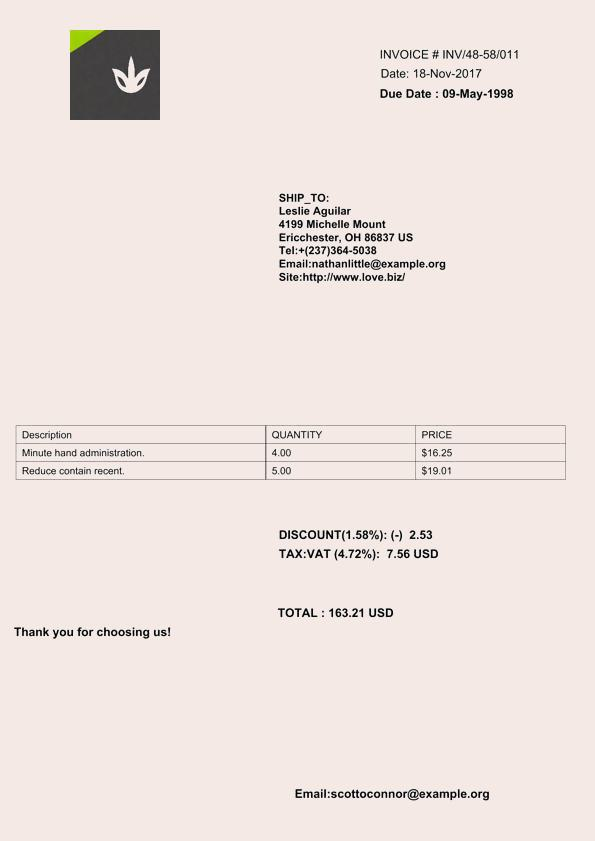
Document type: Invoice